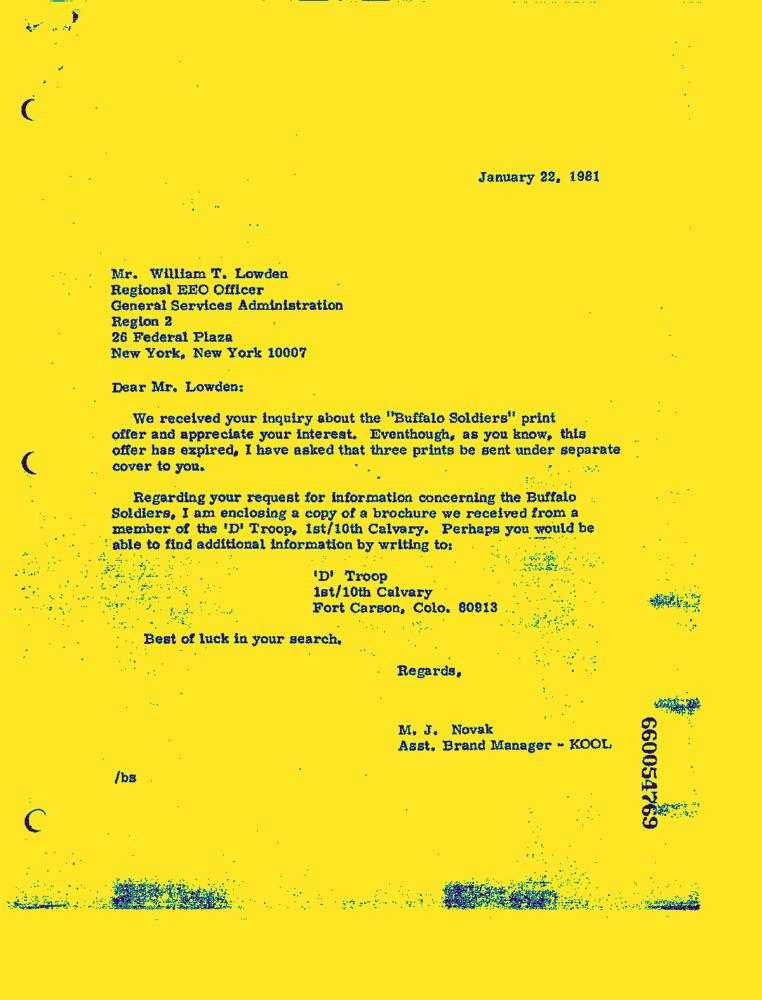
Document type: Letter-Doc